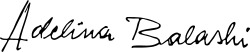
Signature of: adelina balashi